Question: Can you provide the account number mentioned in the document?
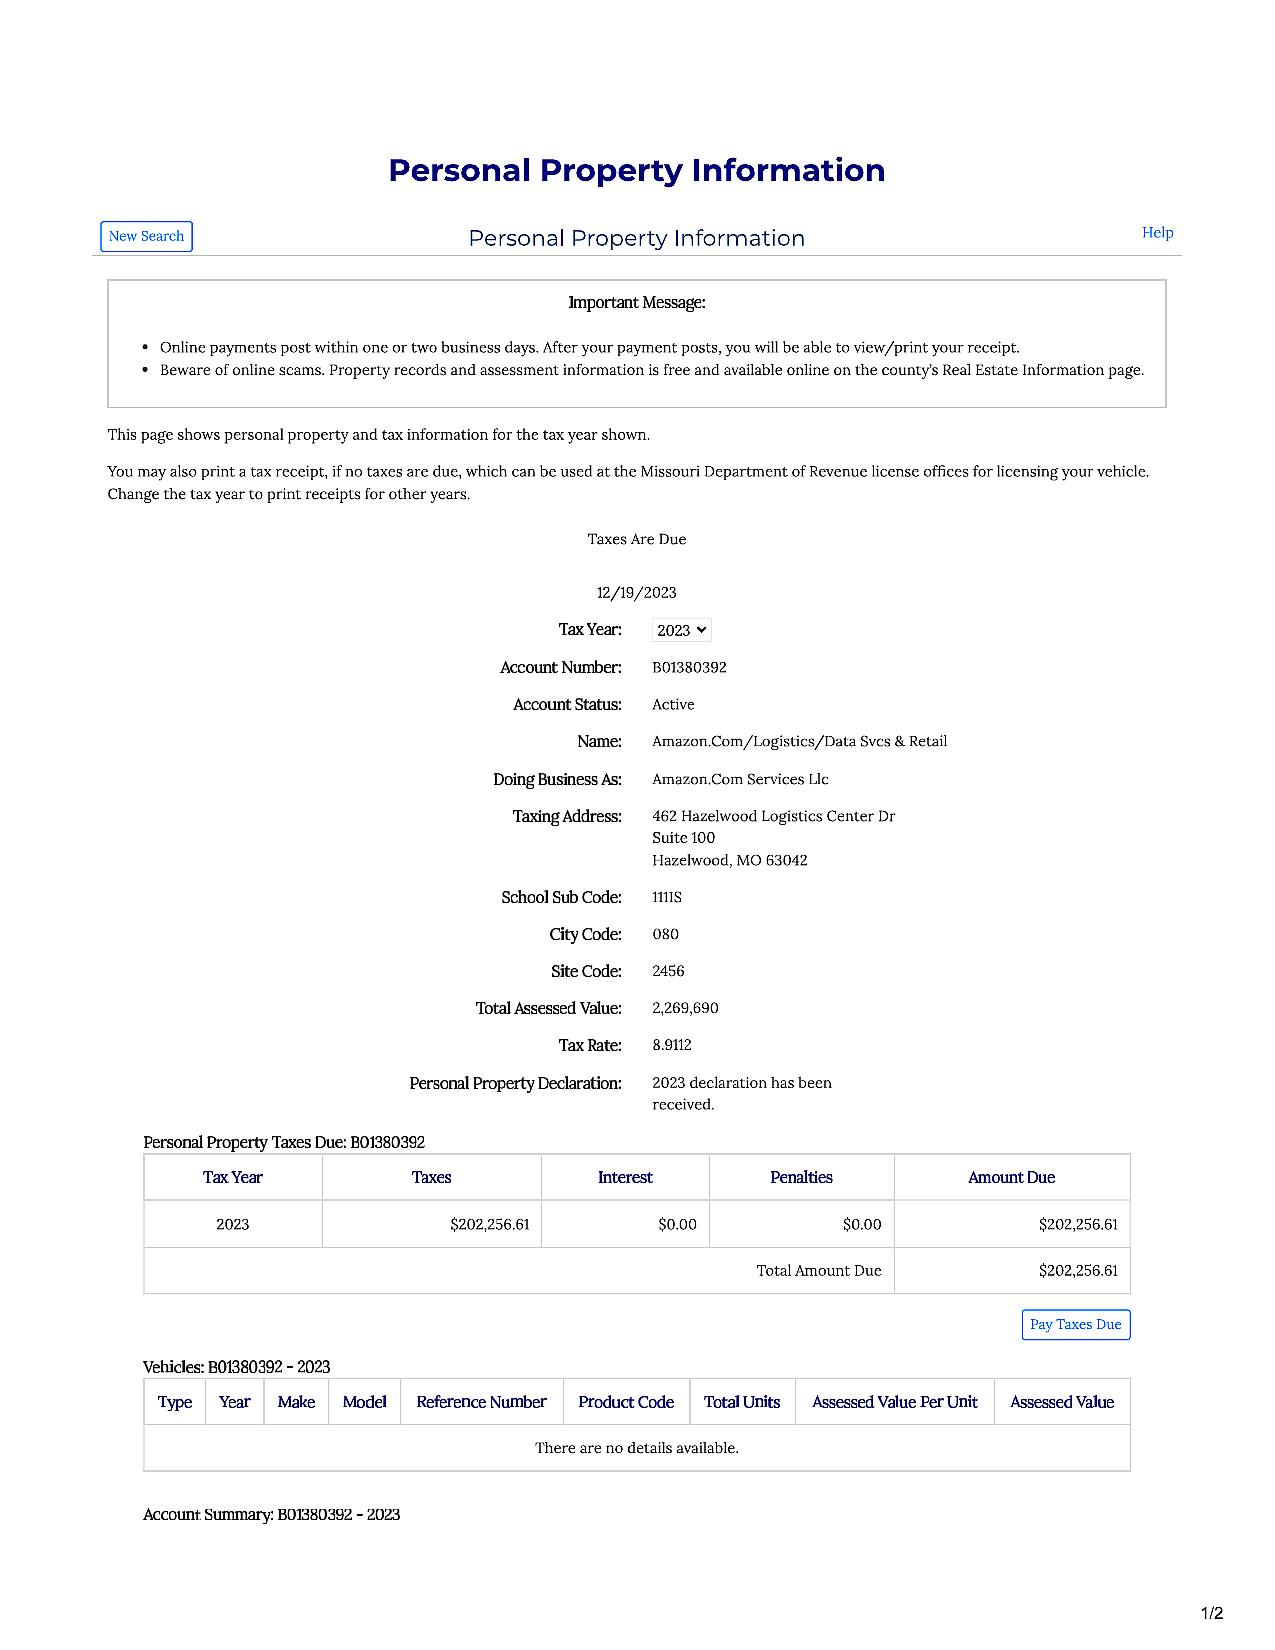
Answer: "B01380392"